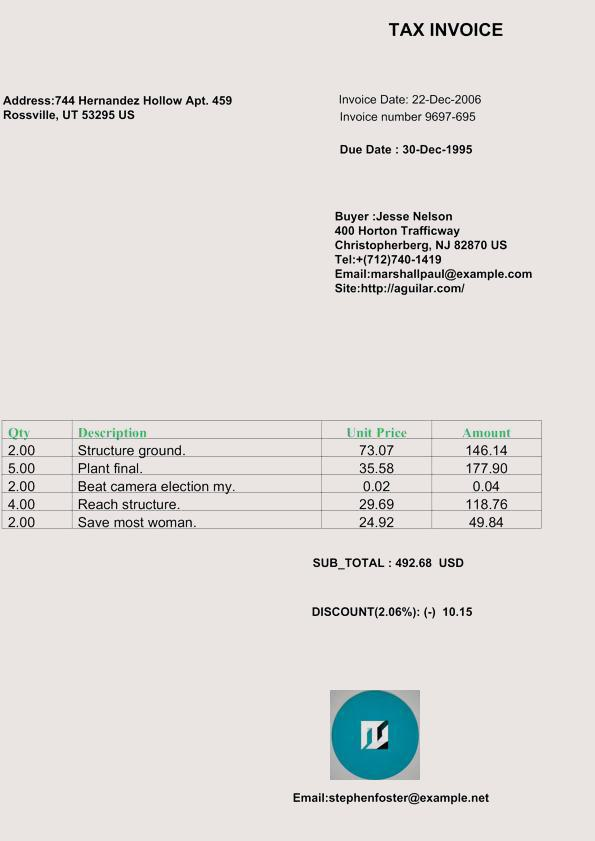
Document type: Invoice